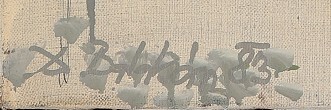
Signature of: daniel balabán